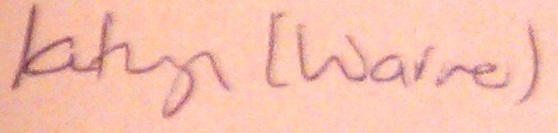
Signature of: kathryn warner